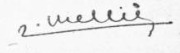
Signature of: roger melliès